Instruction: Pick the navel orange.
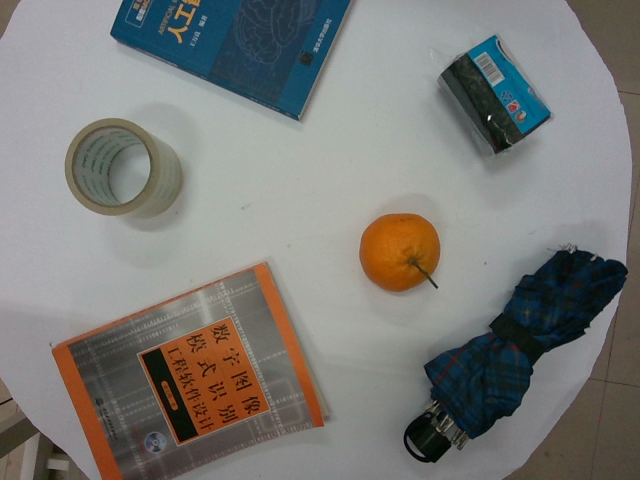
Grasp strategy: vertical